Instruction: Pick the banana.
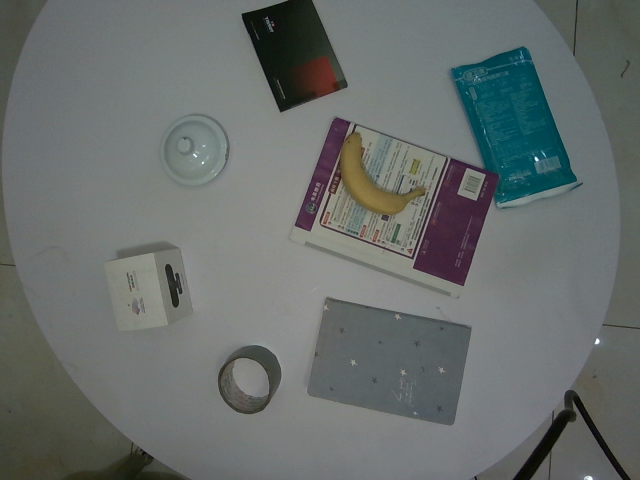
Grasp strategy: vertical